Question: Which state is mentioned in the document?
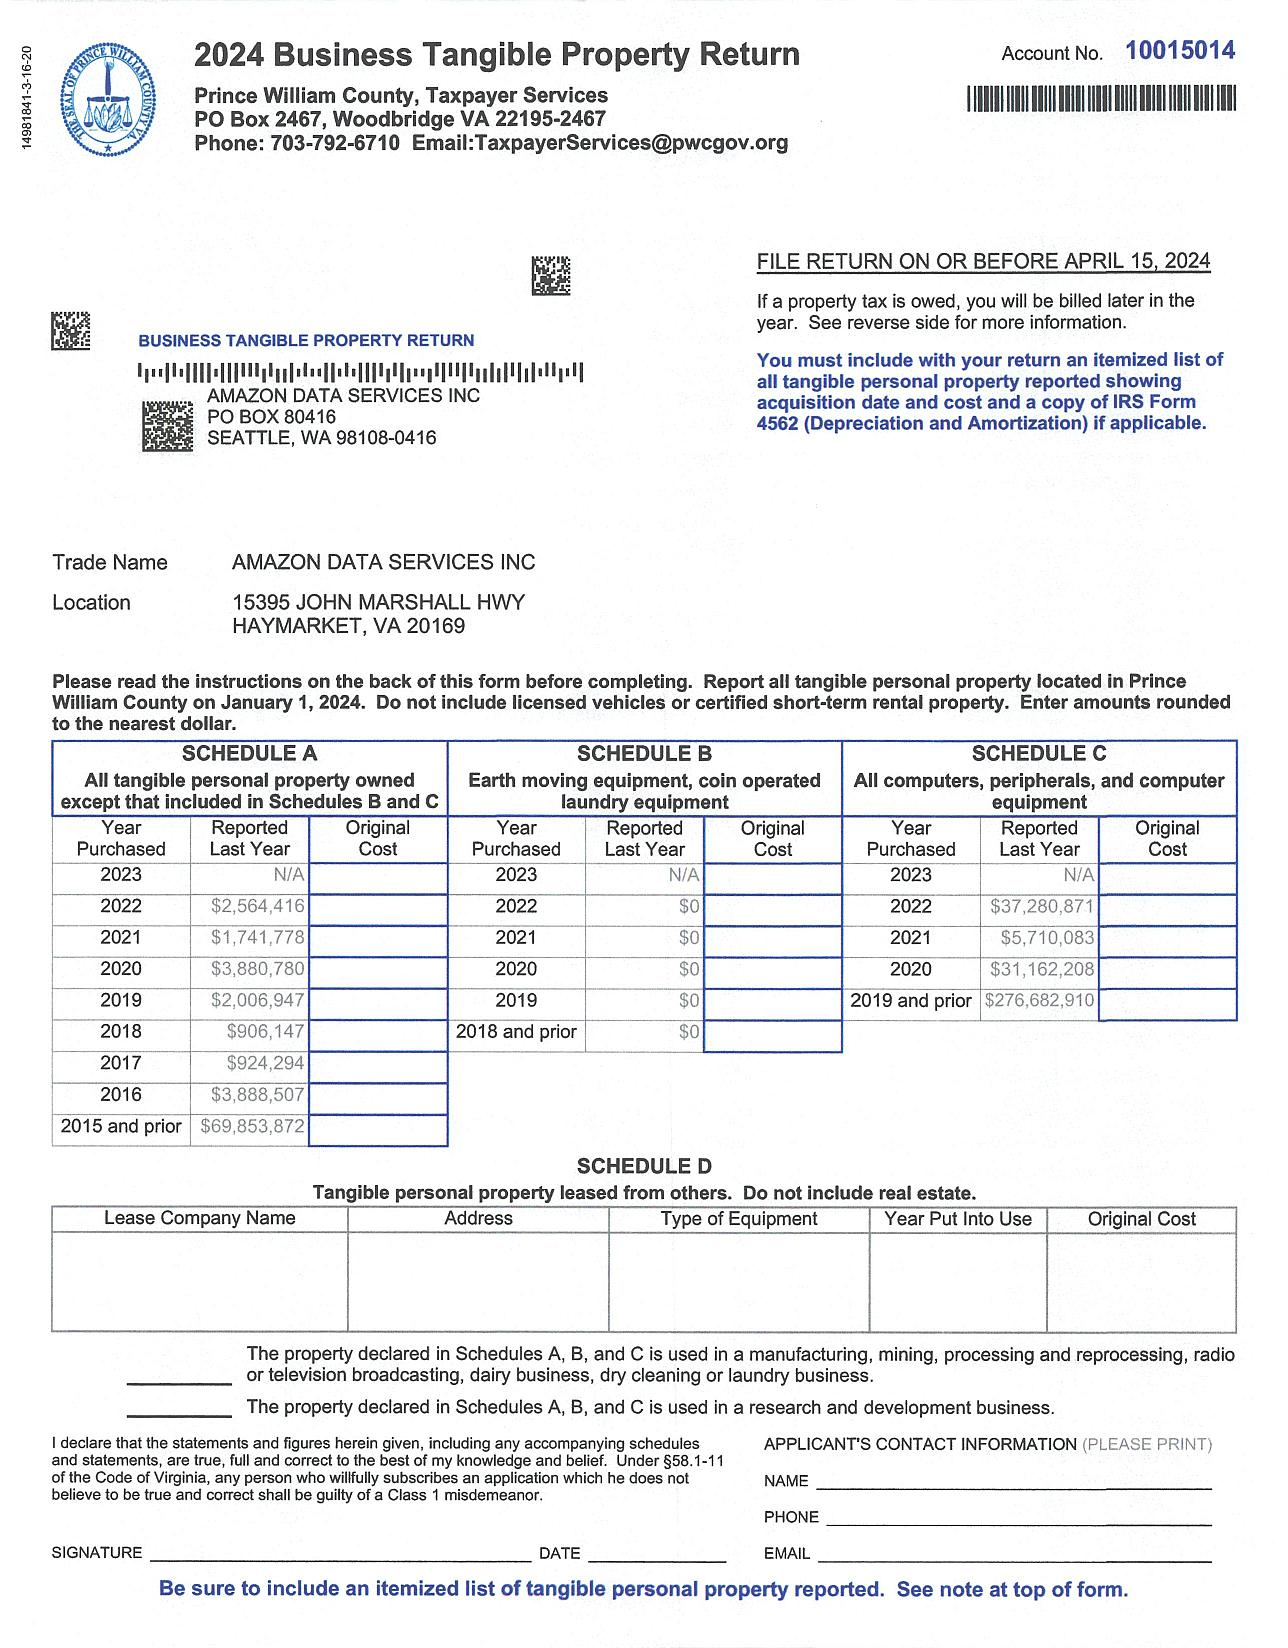
Answer: "Virginia"